Question: What type of tax is indicated in the document, personal property or real estate?
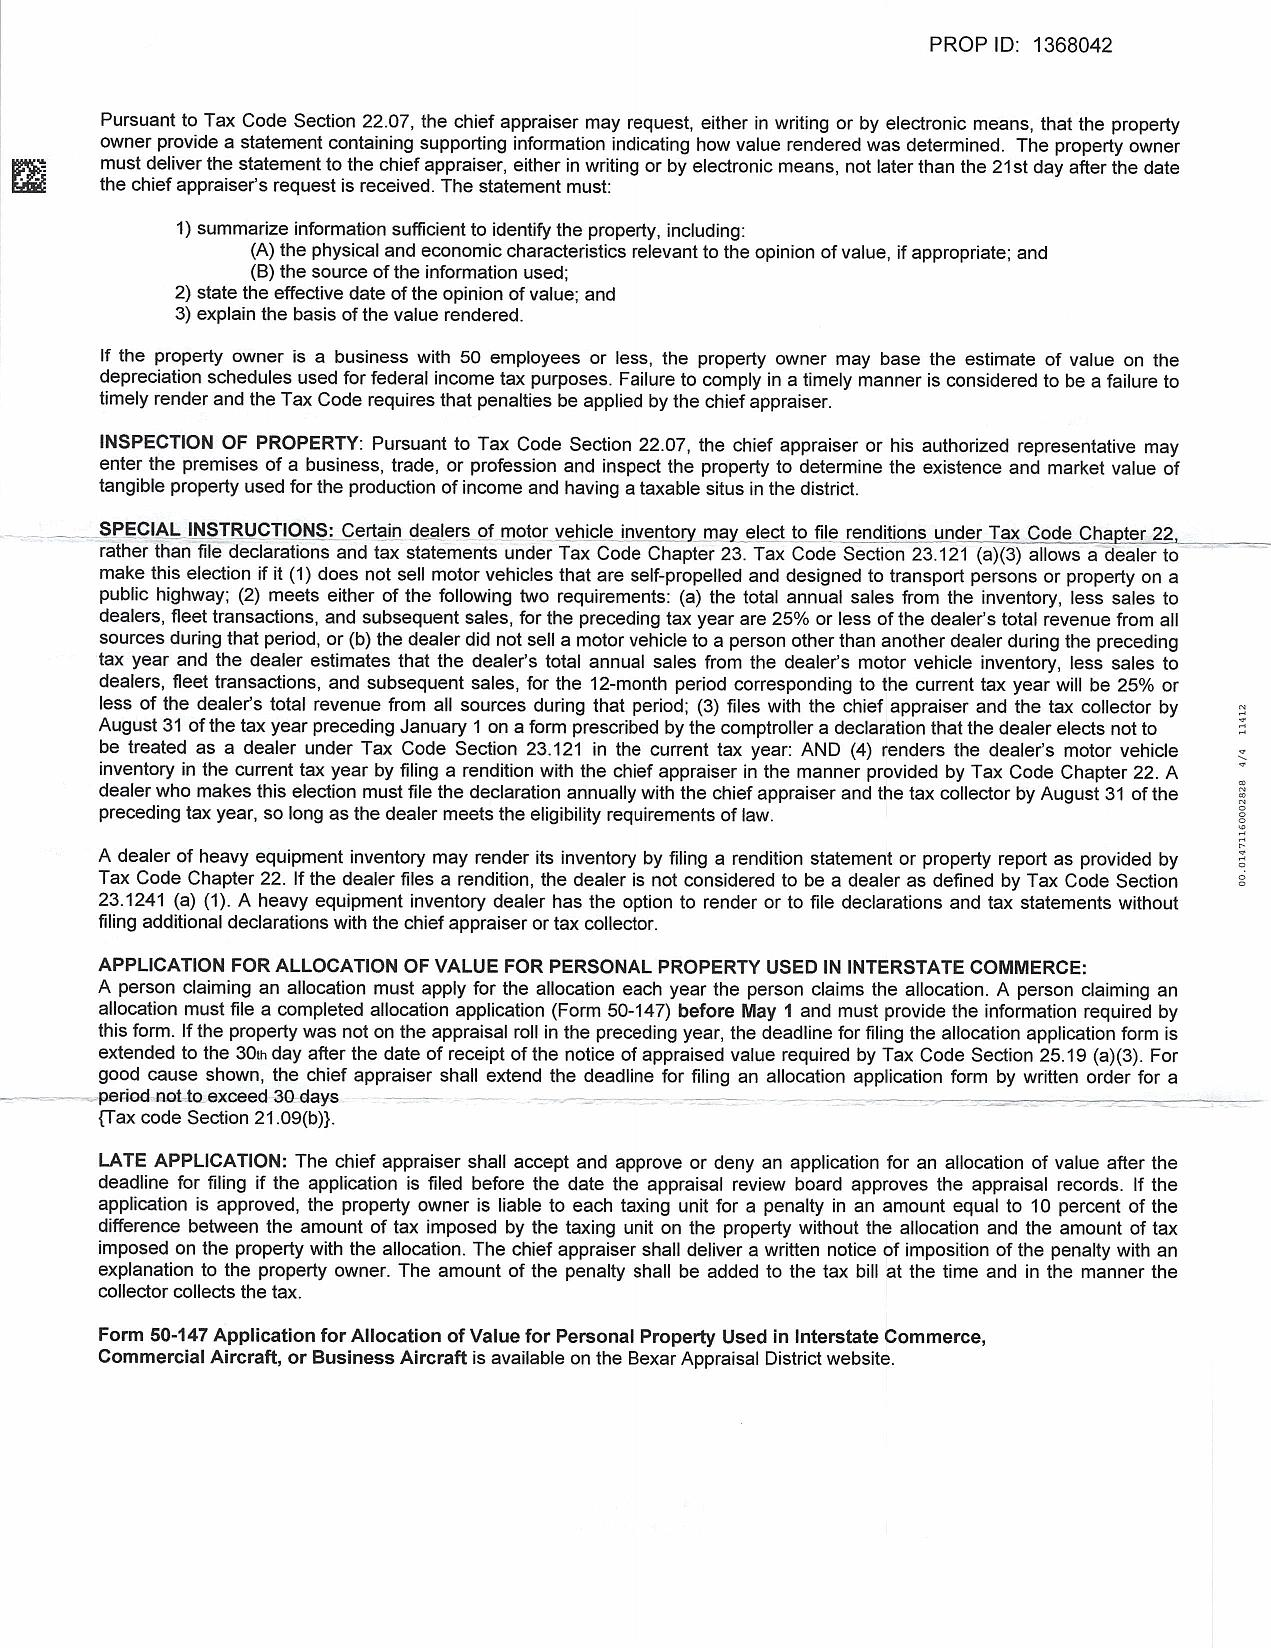
Answer: "Personal Property Tax"